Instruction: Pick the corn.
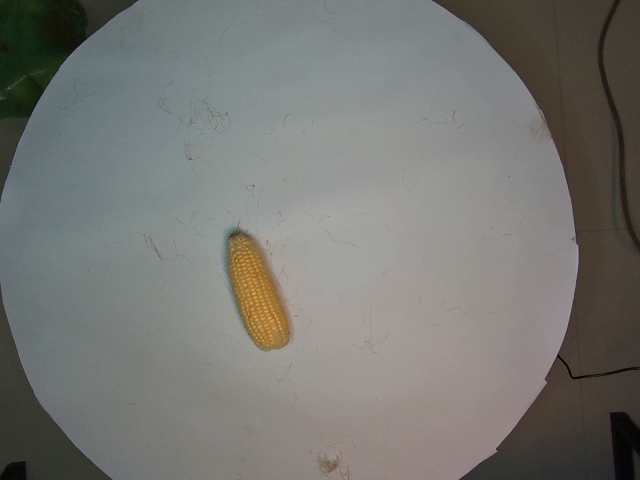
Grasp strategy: vertical